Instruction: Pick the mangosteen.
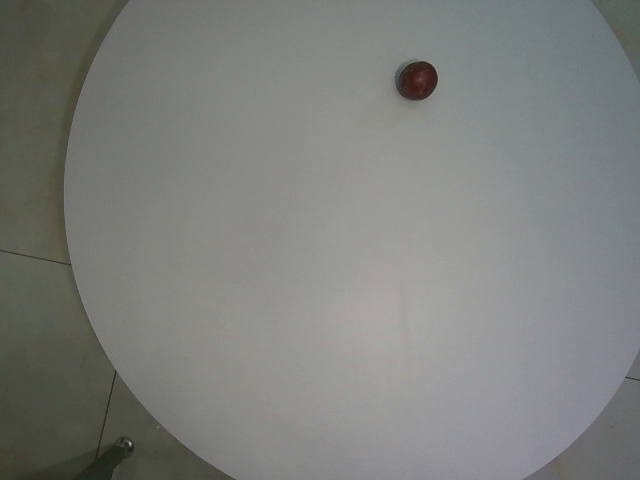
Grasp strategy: vertical